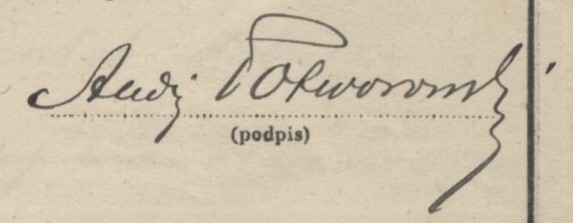
Signature of: andrzej potworowski